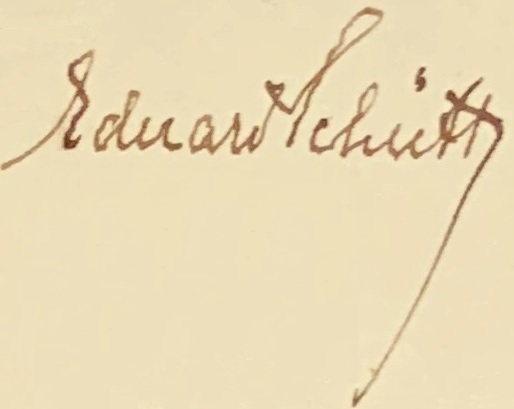
Signature of: eduard schütt